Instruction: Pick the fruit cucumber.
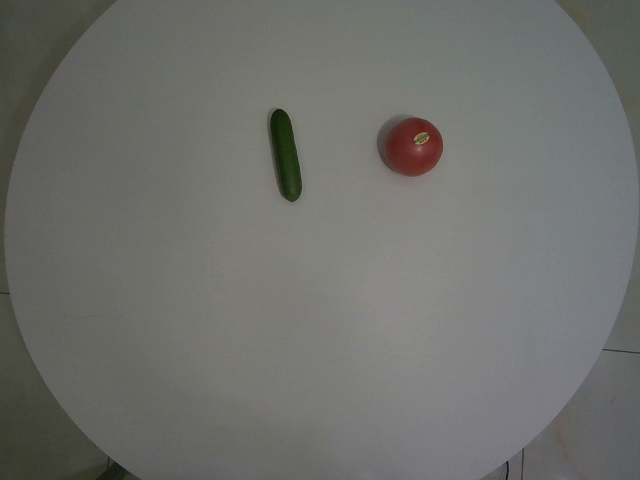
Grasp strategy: vertical